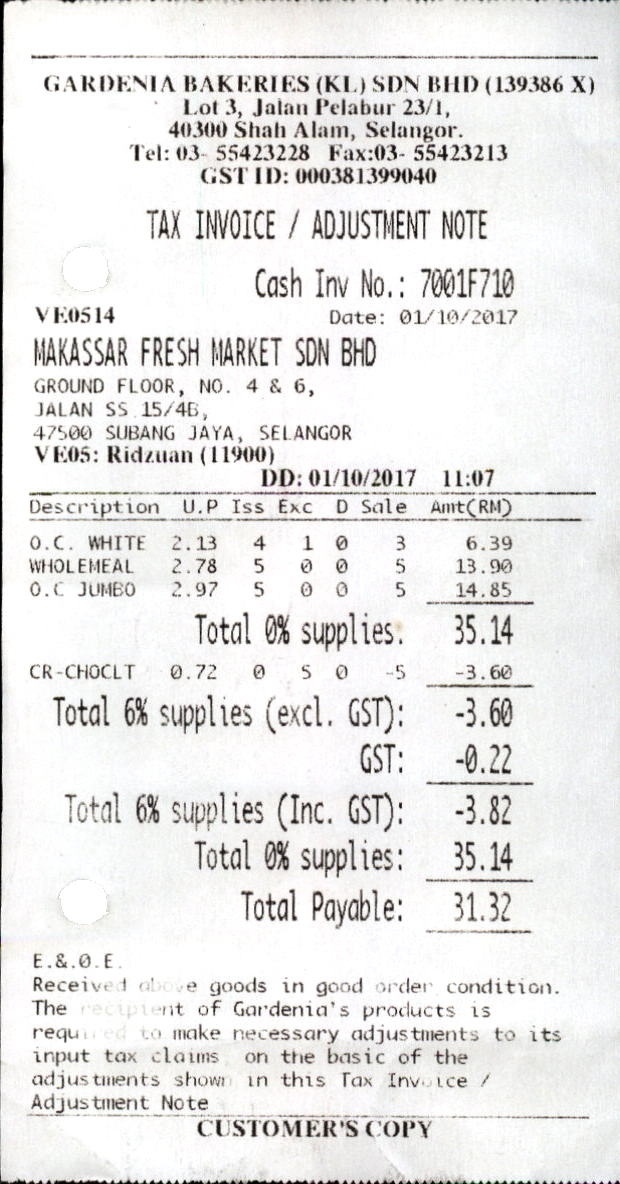
GARDENIA BAKERIES (KL) SDN BHD (139386 X)
LOT 3, JALAN PELABUR 23/1,
40300 SHAH ALAM, SELANGOR.
TEL: 03- 55423228
GST ID: 000381399040
TAX INVOICE / ADJUSTMENT NOTE
CASH INV NO.: 7001F710
VE0514
DATE: 01/10/2017
MAKASSAR FRESH MARKET SDN BHD
GROUND FLOOR, NO. 4 & 6,
JALAN SS 15/4B,
47500 SUBANG JAYA, SELANGOR
VE05: RIDZUAN (11900)
DD: 01/10/2017
DESCRIPTION
O.C. WHITE
WHOLEMEAL
O.C JUMBO
TOTAL 0% SUPPLIES.
35.14
CR-CHOCLT
TOTAL 6% SUPPLIES (EXCL. GST):
-3.60
GST:
-0.22
TOTAL 6% SUPPLIES (INC. GST):
-3.82
TOTAL 0% SUPPLIES:
35.14
TOTAL PAYABLE:
31.32
E.&.0.E.
RECEIVED ABOVE GOODS IN GOOD ORDER CONDITION.
THE RECIPIENT OF GARDENIA'S PRODUCTS IS
REQUIRED TO MAKE NECESSARY ADJUSTMENTS TO ITS
INPUT TAX CLAIMS ON THE BASIC OF THE
ADJUSTMENTS SHOWN IN THIS TAX INVOICE /
ADJUSTMENT NOTE
CUSTOMER'S COPY
FAX:03- 55423213
11:07
U.P
ISS
EXC
D
SALE
AMT(RM)
2.13
4
1
0
3
6.39
2.78
5
0
0
5
13.90
2.97
5
0
0
5
14.85
0.72
0
5
0
-5
-3.60